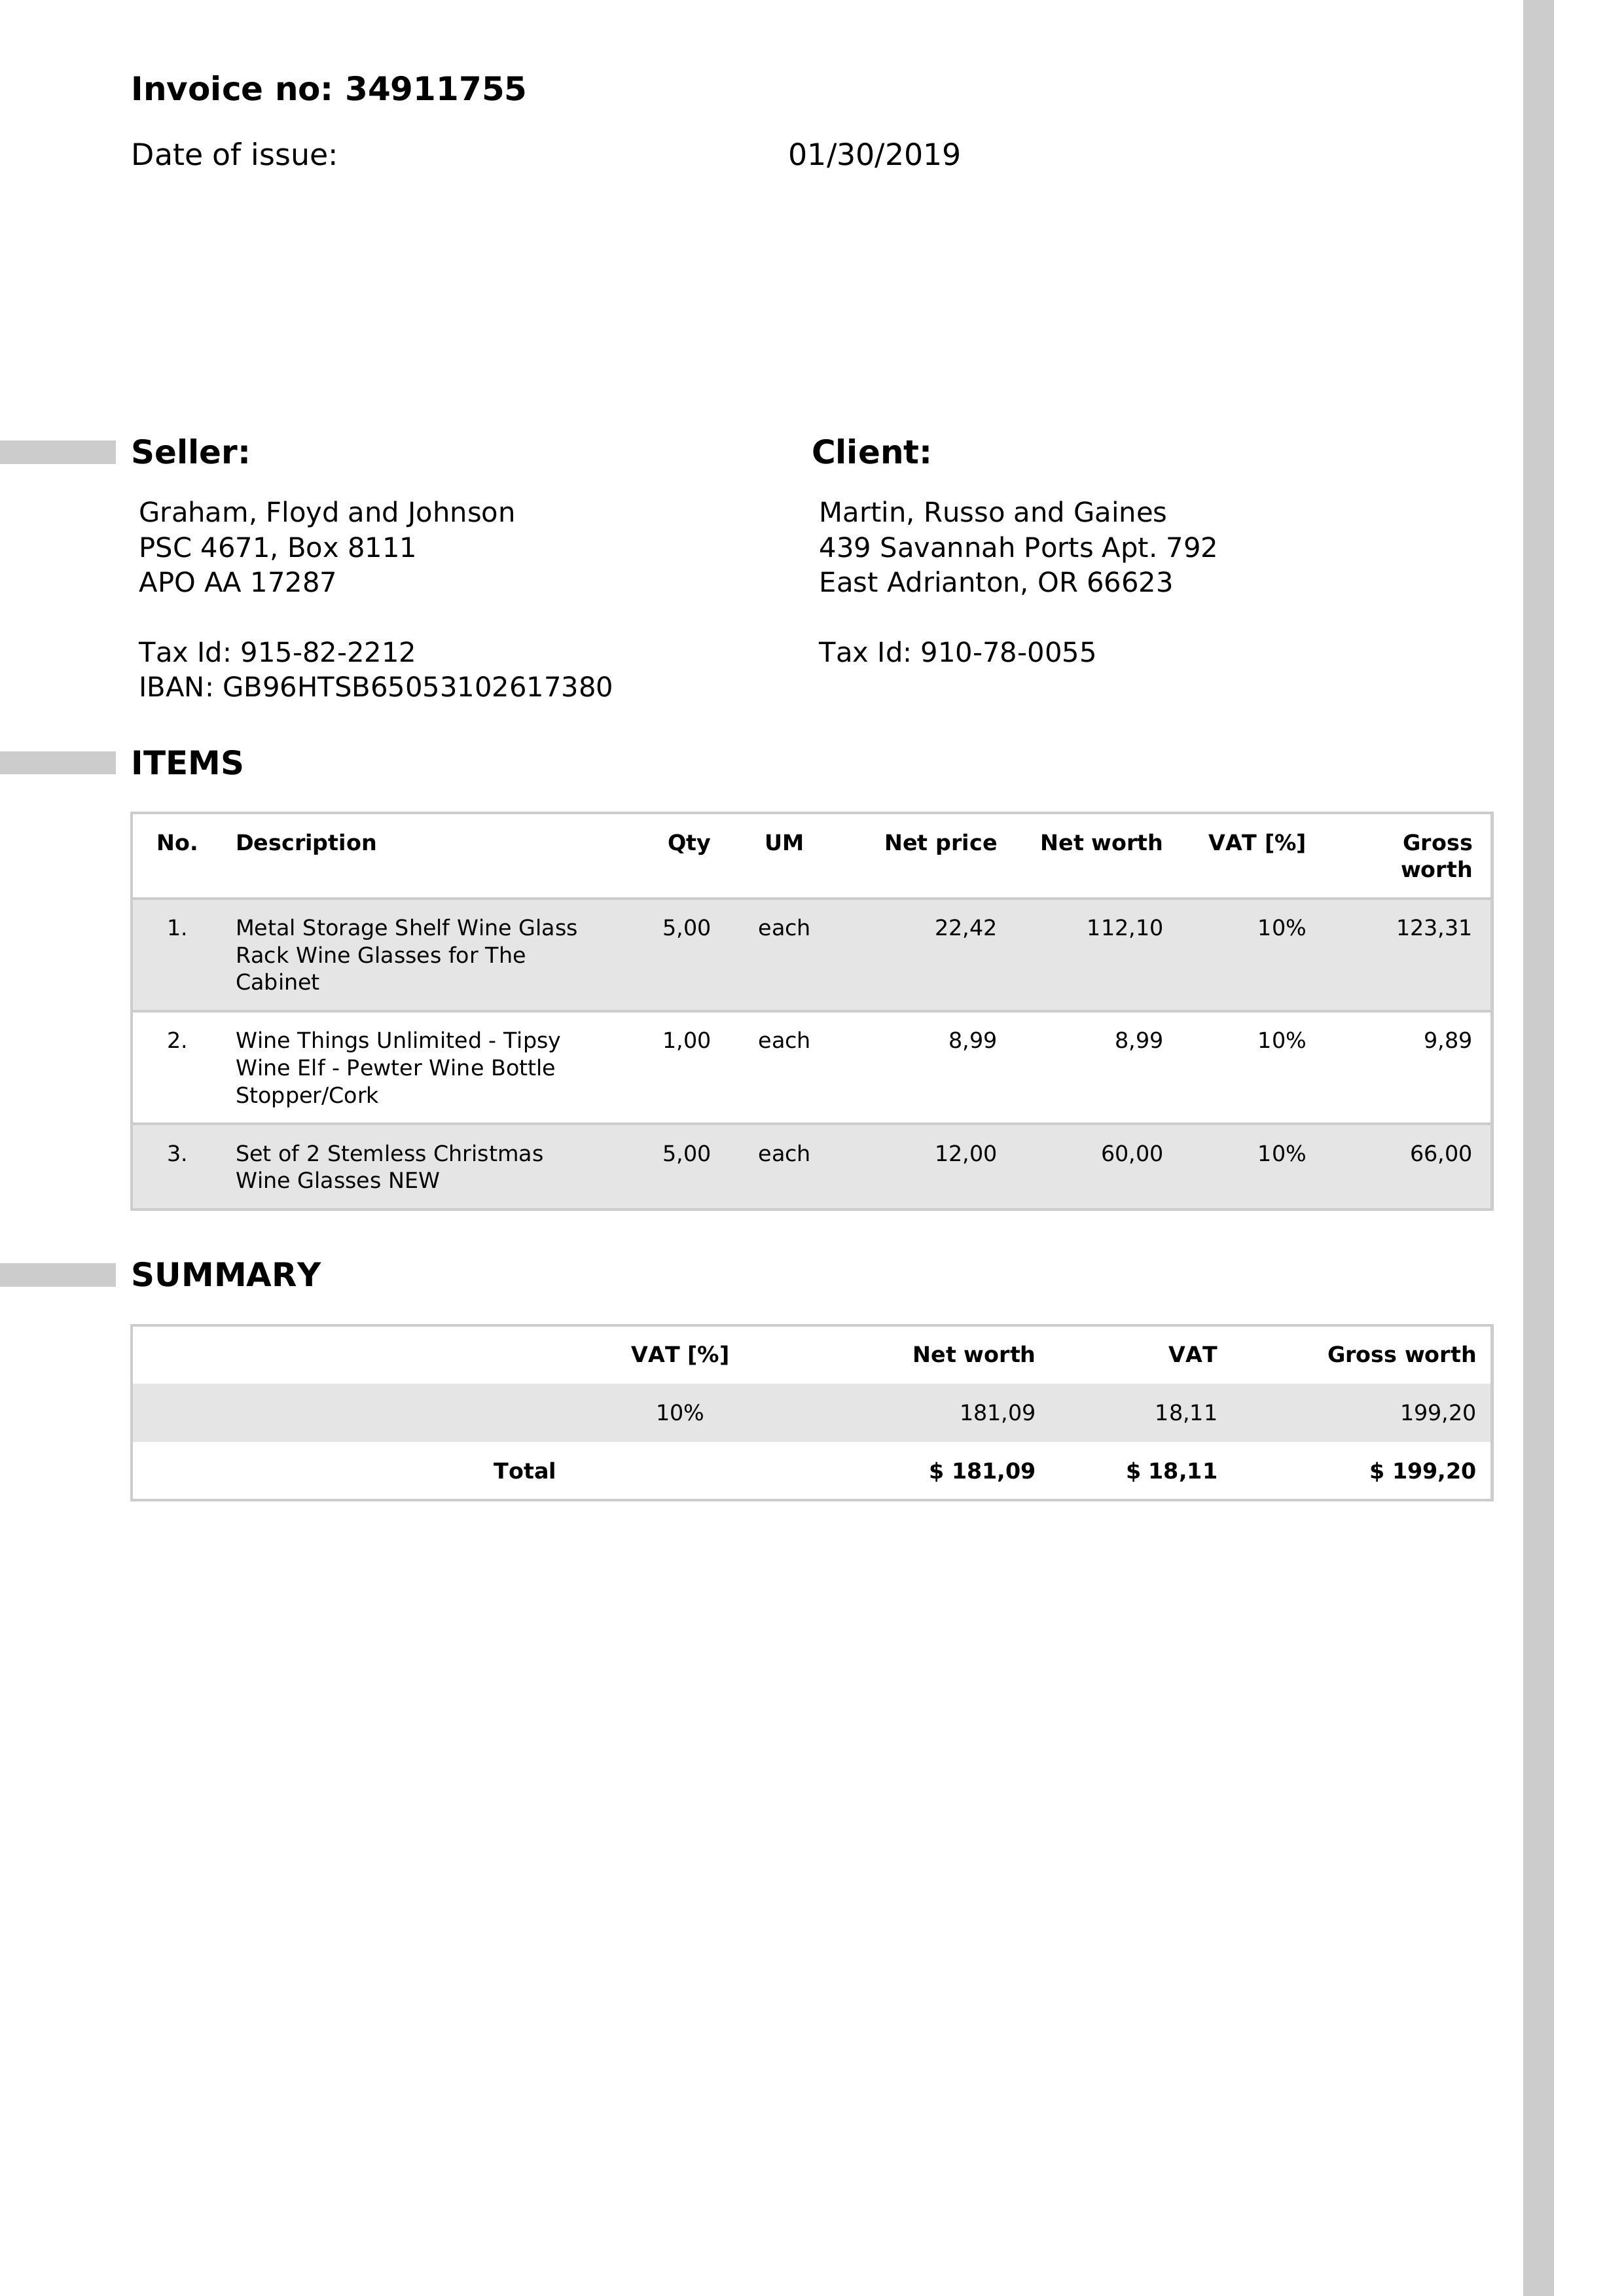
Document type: Invoice